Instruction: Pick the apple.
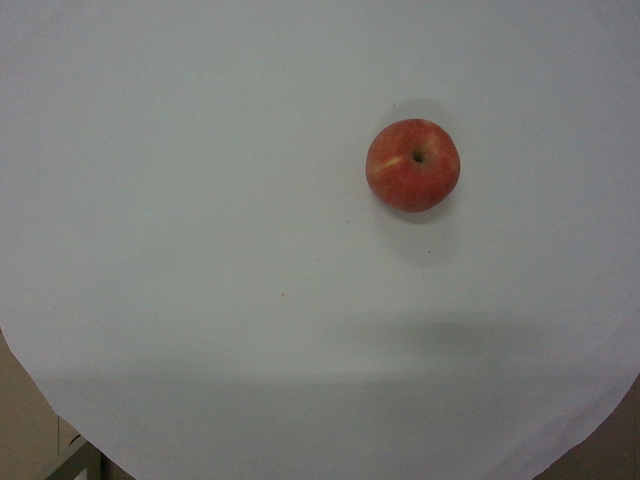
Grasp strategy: vertical